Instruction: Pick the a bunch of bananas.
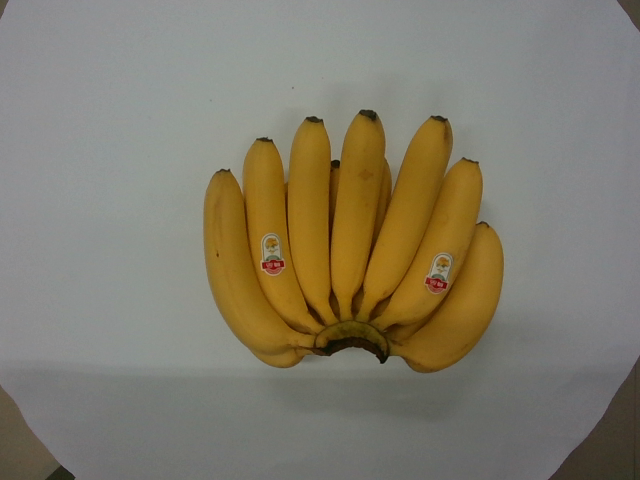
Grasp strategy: vertical